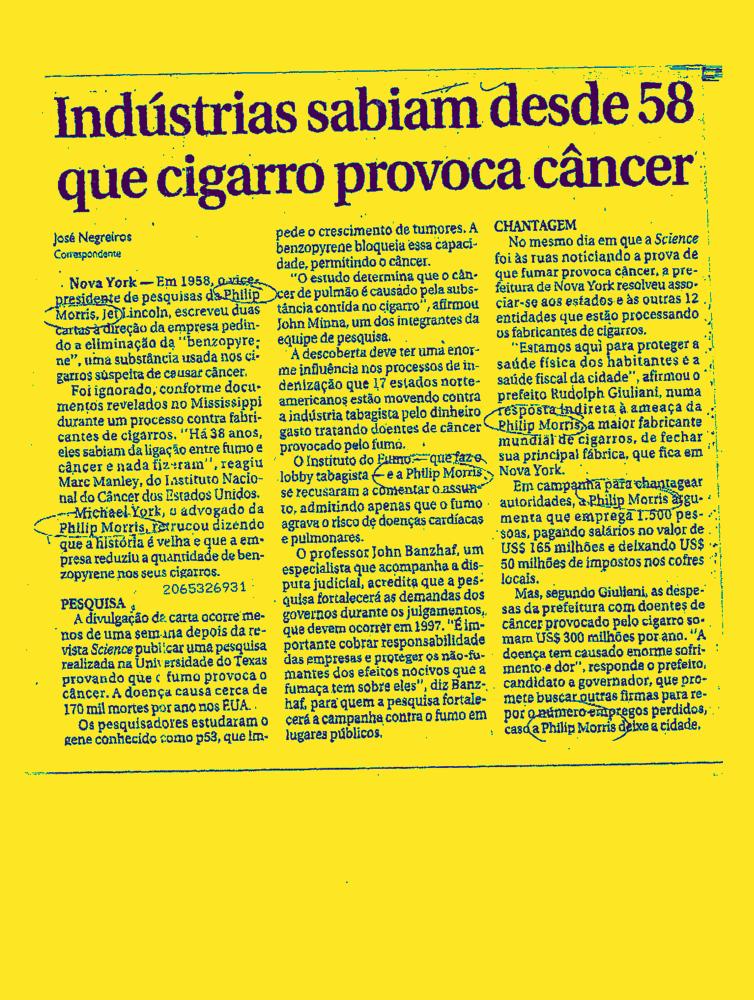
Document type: News-Article